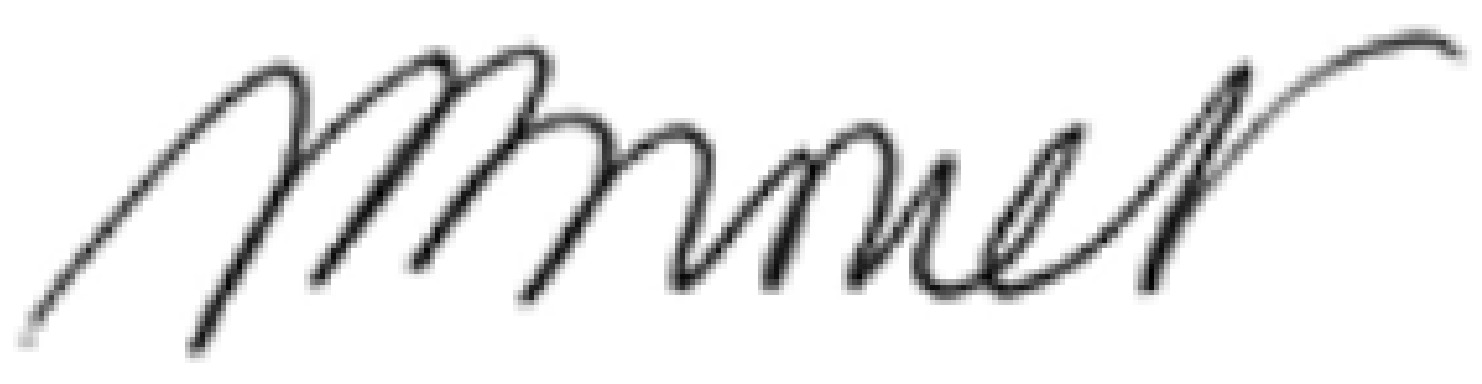
Signature of: frances bronet